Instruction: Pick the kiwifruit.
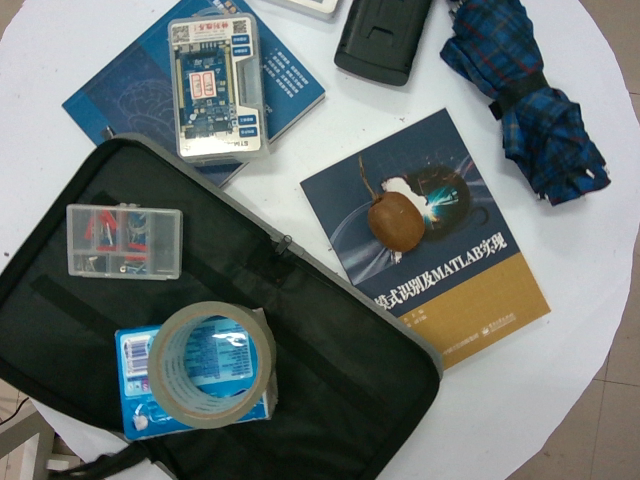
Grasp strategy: vertical